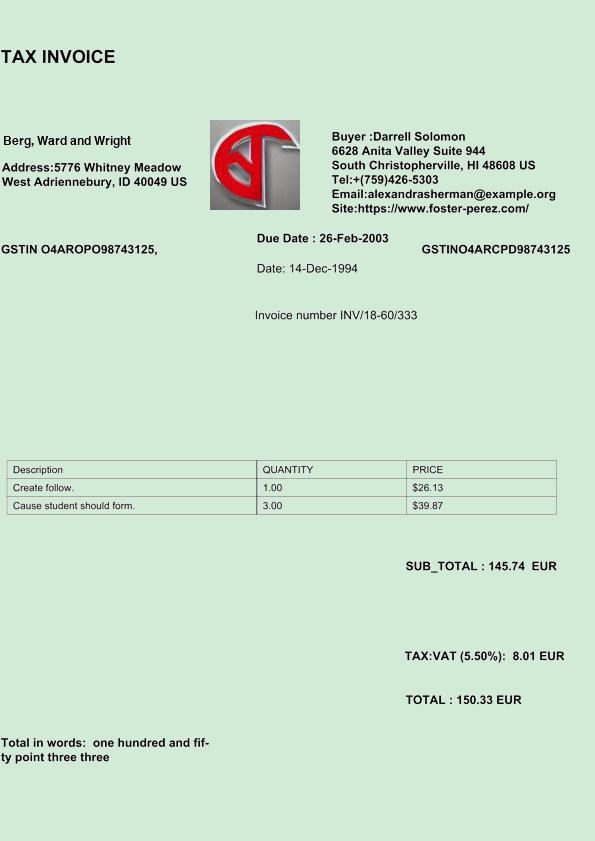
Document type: Invoice